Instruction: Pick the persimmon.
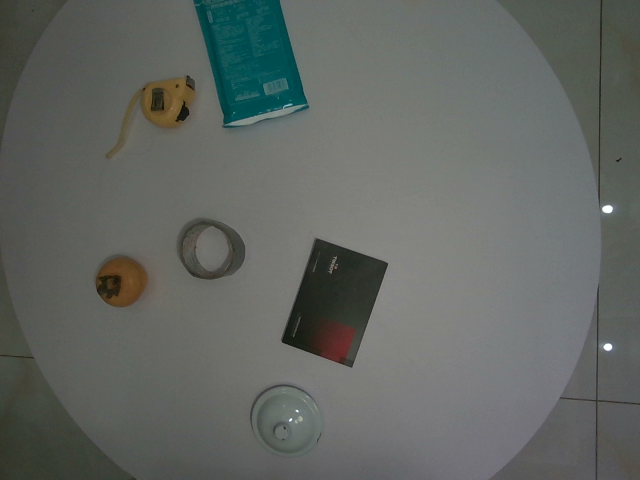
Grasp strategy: vertical